Patient: Unknown, age 45
A 45-year-old, men who have sex with men (MSM) patient with no significant, past medical history presented with the complaint of one week's duration of abdominal pain and fever of later onset (Day 1). The patient reported a weight loss of 10 kg over the past two months but denied respiratory symptoms, such as cough, dyspnea, and sputum, and asthenia. Physical examination revealed body temperature 37.9 C, heart rate 125 beats per minute, respiratory rate 20 breaths per minute, and oxygen saturation 95% on ambient air. Physical examination revealed normal lung sounds and no abdominal mass and tenderness. Laboratory tests revealed normal leucocytes (8200/muL) with lymphopenia (lymphocyte count 650/muL) and a low CD4 count (14/muL), anemia (hemoglobin 10.7 g/dL), thrombocytopenia (platelets 136,000/muL), hypoalbuminemia (albumin 2.7 g/dL), elevated lactate dehydrogenase (277 IU/L), C-reactive protein (29.41 mg/dL), serum beta-d-Glucan 127.6 pg/mL (positive >= 80 pg/mL), and 54,000 copies/mL of HIV viral load. Based on these findings, HIV infection was diagnosed. A chest x-ray and Chest computed tomography (CT) revealed multiple lung cysts, respectively (Fig. 1 (A), (B)). In addition, abdominal contrasted CT revealed multiple hypodense cystic lesions in the spleen (Fig. 2. (A), (B)). Pneumocystis jirovecii pneumonia (PCP)was diagnosed on the basis of chest CT findings and elevated beta-D-glucan, and a 21-day course of trimethoprim/sulfamethoxazole was administered (the trimethoprim component of 5 mg/kg per day was given three times daily). Initially, extrapulmonary tuberculosis and lymphoma were considered as the differential diagnosis of the splenic lesions. A QuantiFERON-TB Gold Plus test returned negative. An ultrasound-guided needle biopsy of the spleen was performed on Day 4, and histological analysis revealed infiltration of foamy macrophages without granulomatous inflammation and lymphoid cells (Fig. 3 (A)). Although gram staining and Auramine-rhodamine staining did not reveal any bacteria and acid-fast bacilli, respectively, Grocott's methenamine silver staining revealed spherical cysts compatible with P. jirovecii (Fig. 3. (B)). An immunofluorescence assay for P. jirovecii was also positive for the cysts (Fig. 3. (C)). Based on these findings, an extrapulmonary P. jirovecii infection of the spleen was diagnosed.(Fig. 4, Fig. 5).
The abdominal pain gradually resolved, and on Day 10, the fever resolved. On Day 11, antiretroviral therapy (ART) with tenofovir disoproxil fumarate/emtricitabine and dolutegravir were begun. Chest CT on Day 24 revealed a decrease in the number of lung cysts (Fig. 1. (H)). Abdominal contrasted CT performed on the same day revealed enlargement of the multiple cystic lesions in the spleen (Fig. 1. (I), (J)). On Day 25, the fever recurred. There was no onset of new symptoms, and laboratory tests revealed no new abnormalities. Blood cultures and mycobacterial blood cultures, which were done because bacteremia and disseminated Mycobacterium avium-complex infection were suspected, returned negative. IRIS associated with a splenic P. jirovecii infection was suspected because the splenic lesions had enlarged after the antiretroviral therapy was begun, no other cause of fever was able to be established definitively. A decision was made to carefully observe the recurrence of abdominal symptoms without resuming trimethoprim/sulfamethoxazole or starting any additional treatment. On Day 31, the fever resolved. Follow-up abdominal contrast CT on Day 36 revealed no change in the size of the splenic lesions from Day 24. Still, abdominal contrast CT on Day 61 demonstrated a decrease in the size of the lesions, and chest CT revealed nearly complete resolution of the lung cysts, confirming our suspicion of IRIS associated with a splenic P. jirovecii infection. The clinical course was not complicated with either splenic rupture or splenic bleeding. Follow-up was performed via regular clinic visits and monitoring clinical symptoms and laboratory data. No relapse of the splenic lesions was observed in the following, two years.
Keywords: extrapulmonary pneumocystis jirovecii infection, hiv, iris, iris in splenic pneumocystis jirovecii infection, pneumocystis jirovecii, splenic pneumocystis jirovecii infection
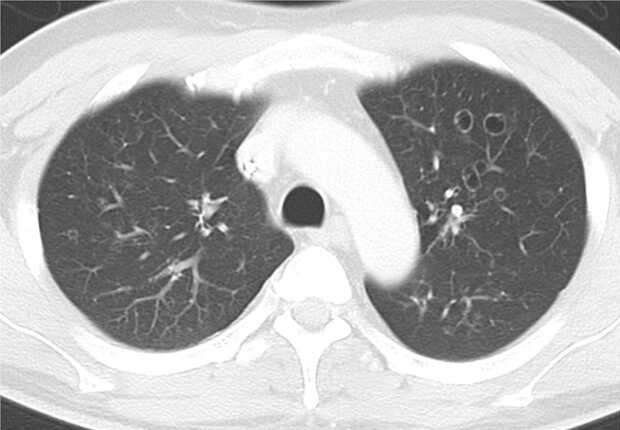
Image caption: Chest CT on Day 24 revealed a decrease in the number of lung cysts.